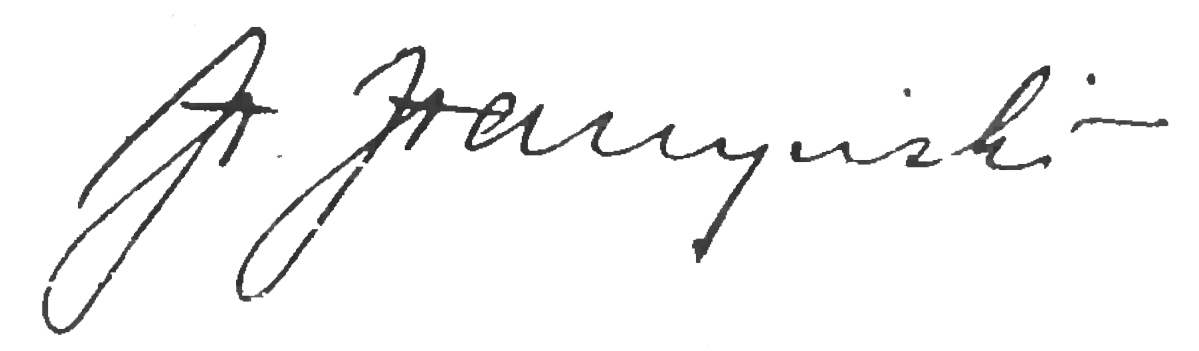
Signature of: stefan starzyński